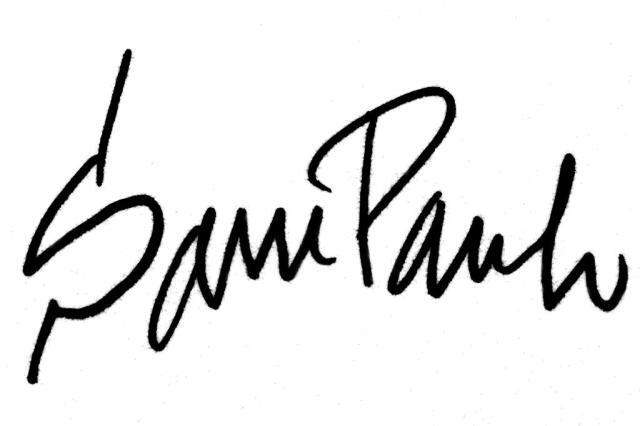
Signature of: sampaulo